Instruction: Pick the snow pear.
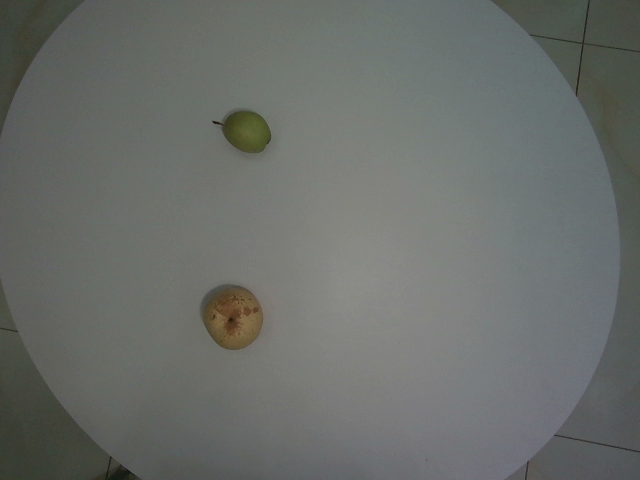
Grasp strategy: vertical